Question: What could the diagnosis suggest?
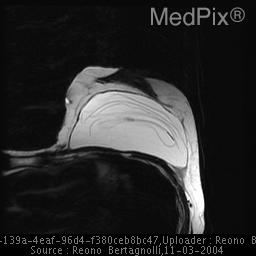
Answer: The possible diagnosis includes silicone implant rupture.